Can you pull out the amount in words, numerical amount, payee's name, date of the cheque, and the bank's name from the image?
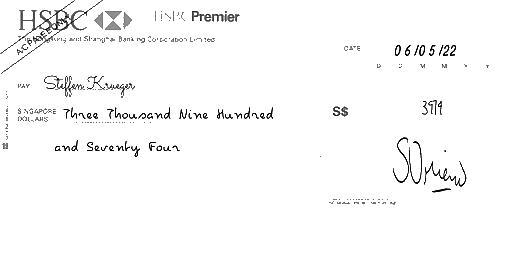
amt_in_words: Three Thousand Nine Hundred and Seventy Four
amt_in_figures: 3974
payee_name: Steffen Krueger
bank_name: HSBC
cheque_date: 06/05/22